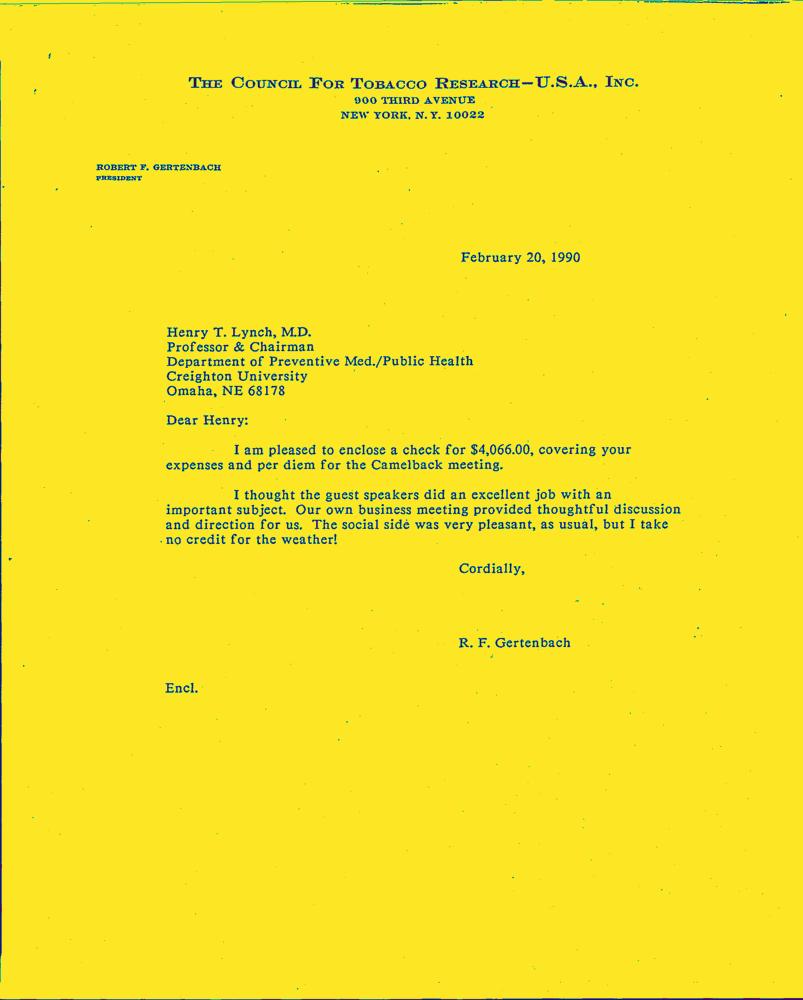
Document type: Letter-Doc